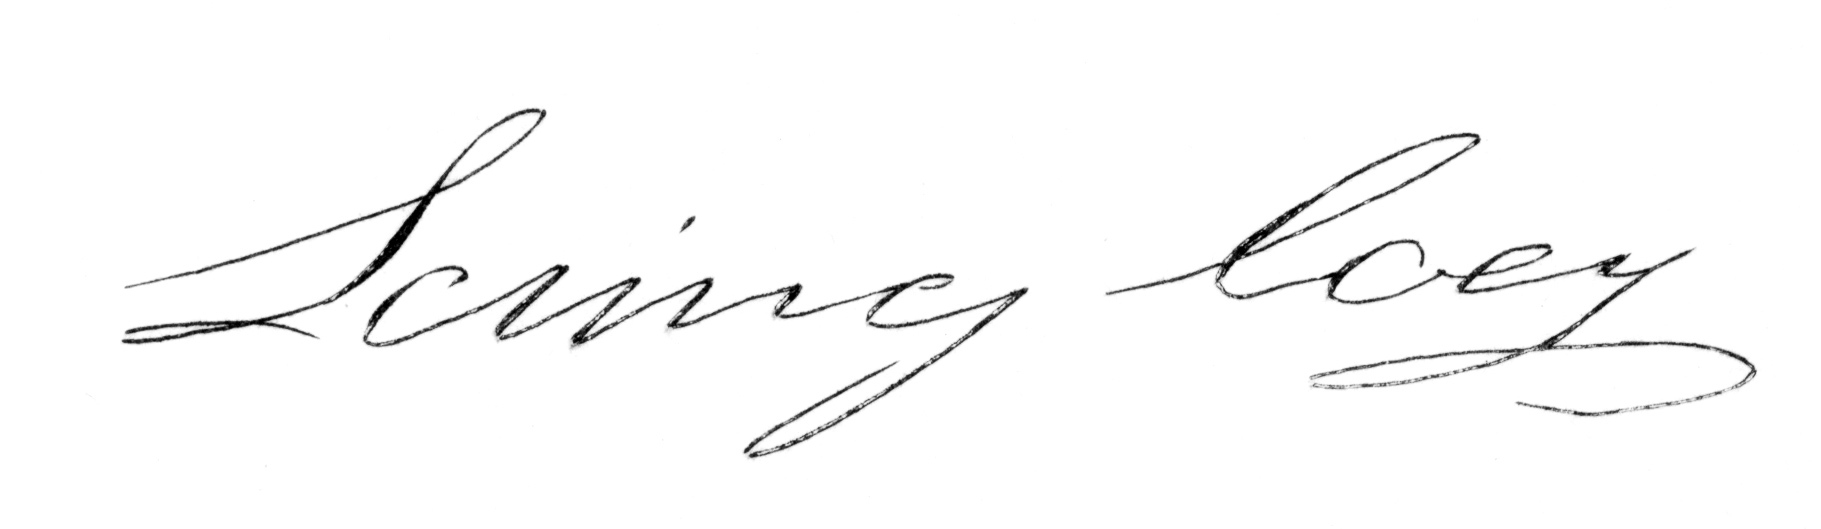
Signature of: loring coes